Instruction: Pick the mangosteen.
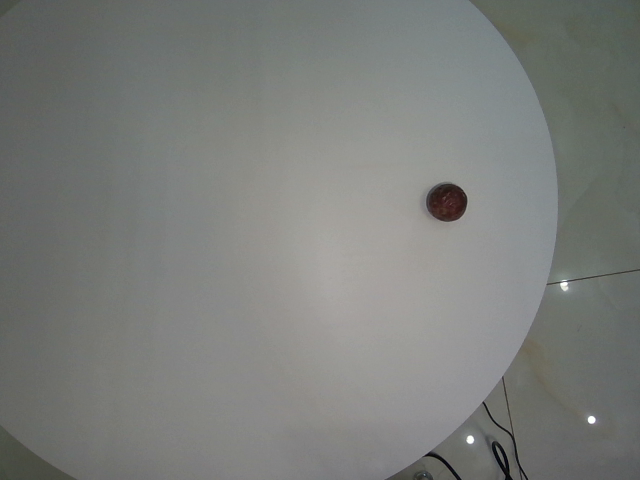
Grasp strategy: vertical